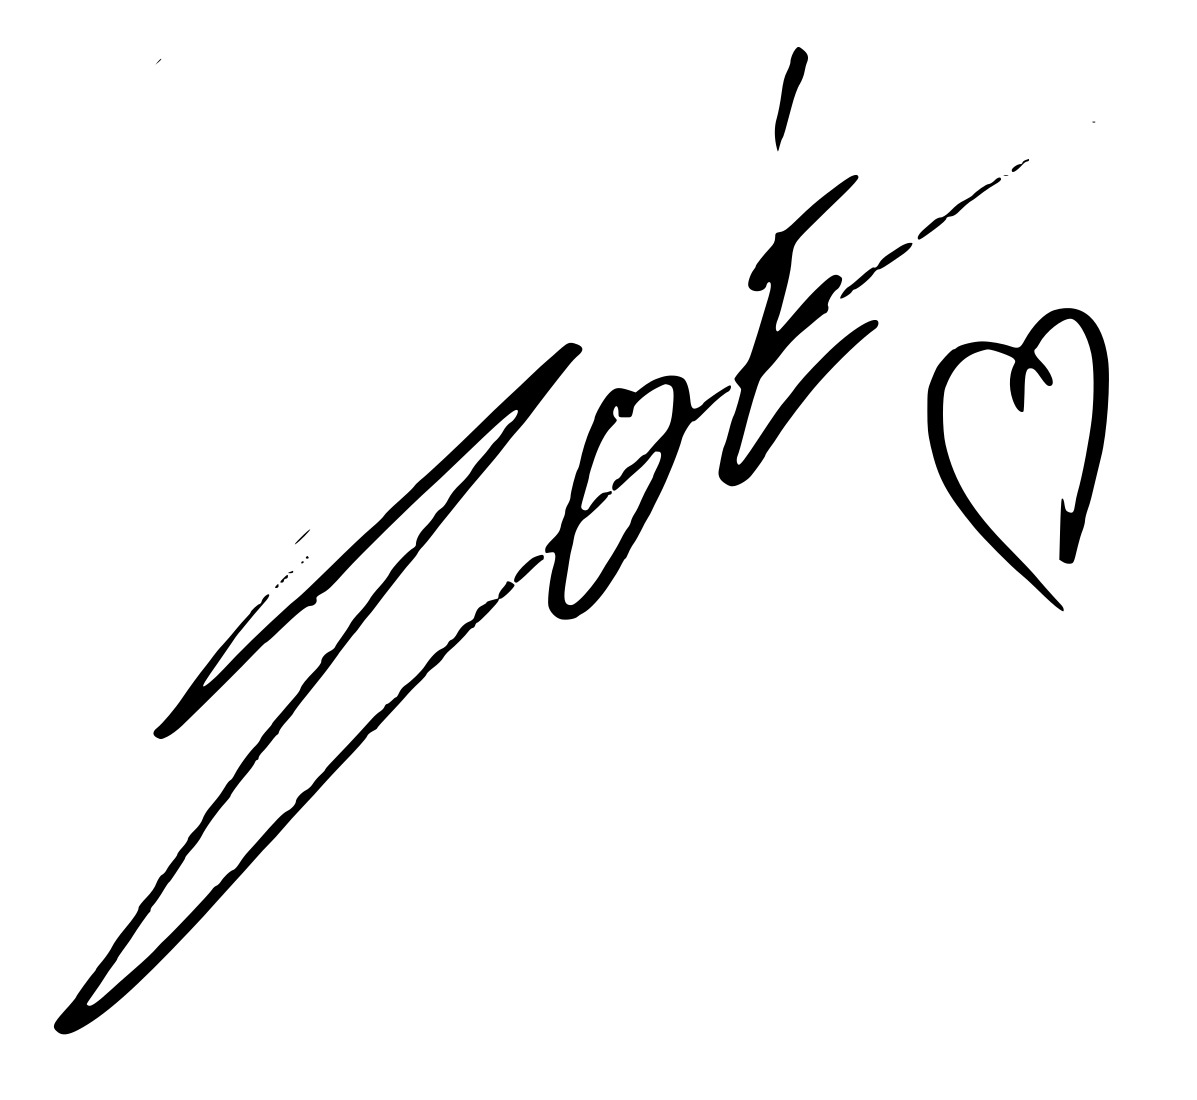
Signature of: zoé clauzure